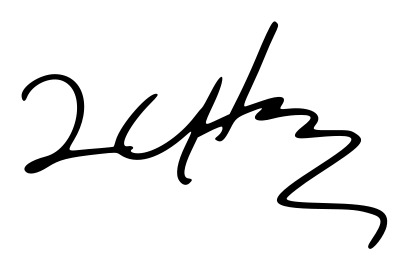
Signature of: 2 chainz